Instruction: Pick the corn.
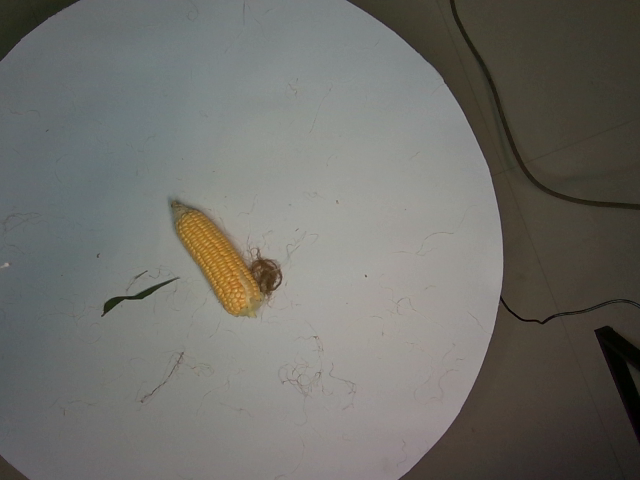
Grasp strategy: vertical